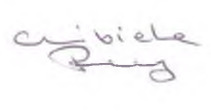
Signature of: elżbieta rączy